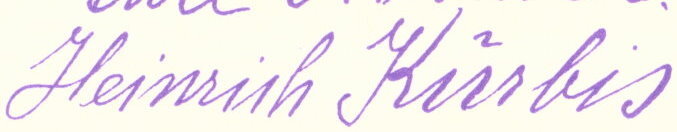
Signature of: heinrich kürbis